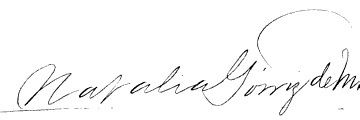
Signature of: natalia górriz